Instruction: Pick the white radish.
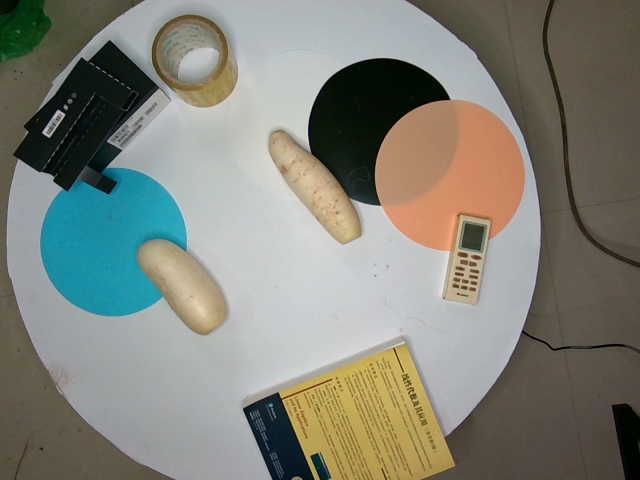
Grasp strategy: vertical